Question: How is the property described in the document?
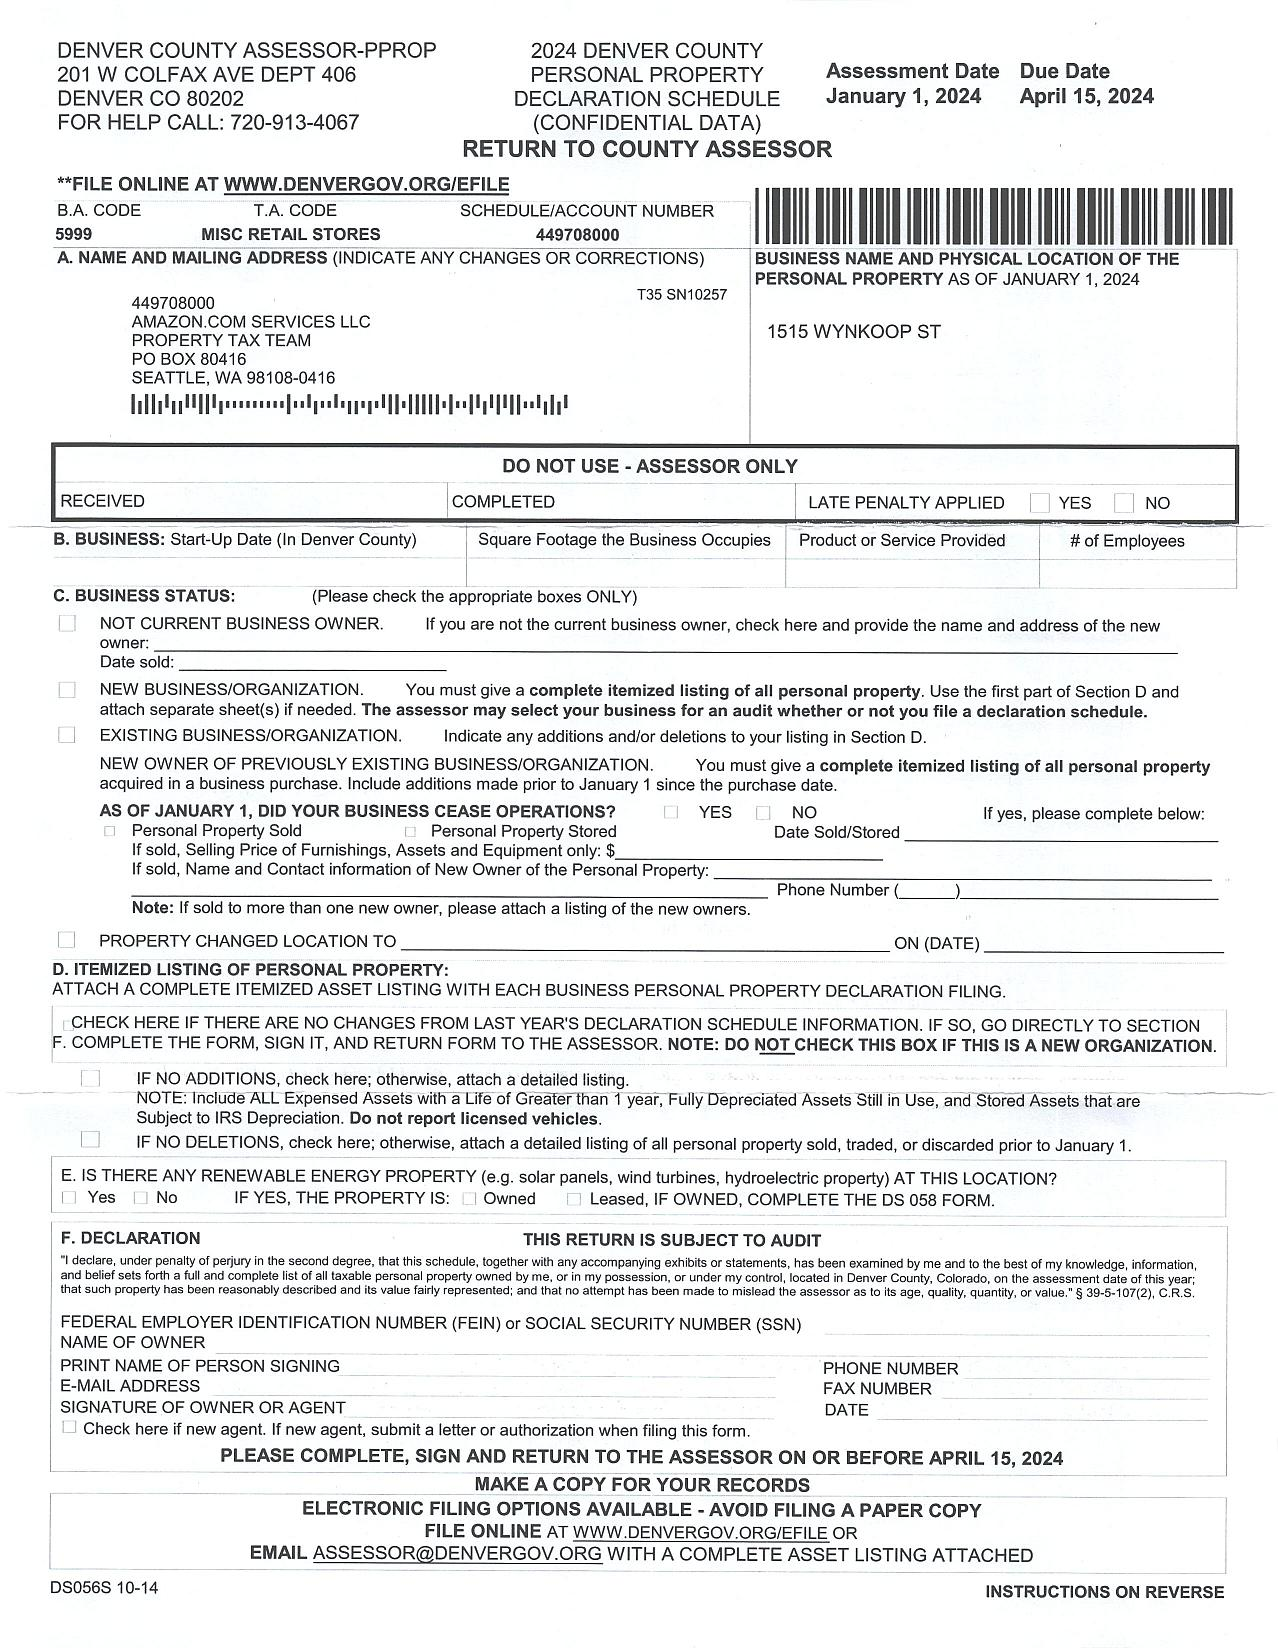
Answer: "MISC RETAIL STORES"